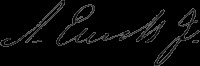
Signature of: stephen elliott jr